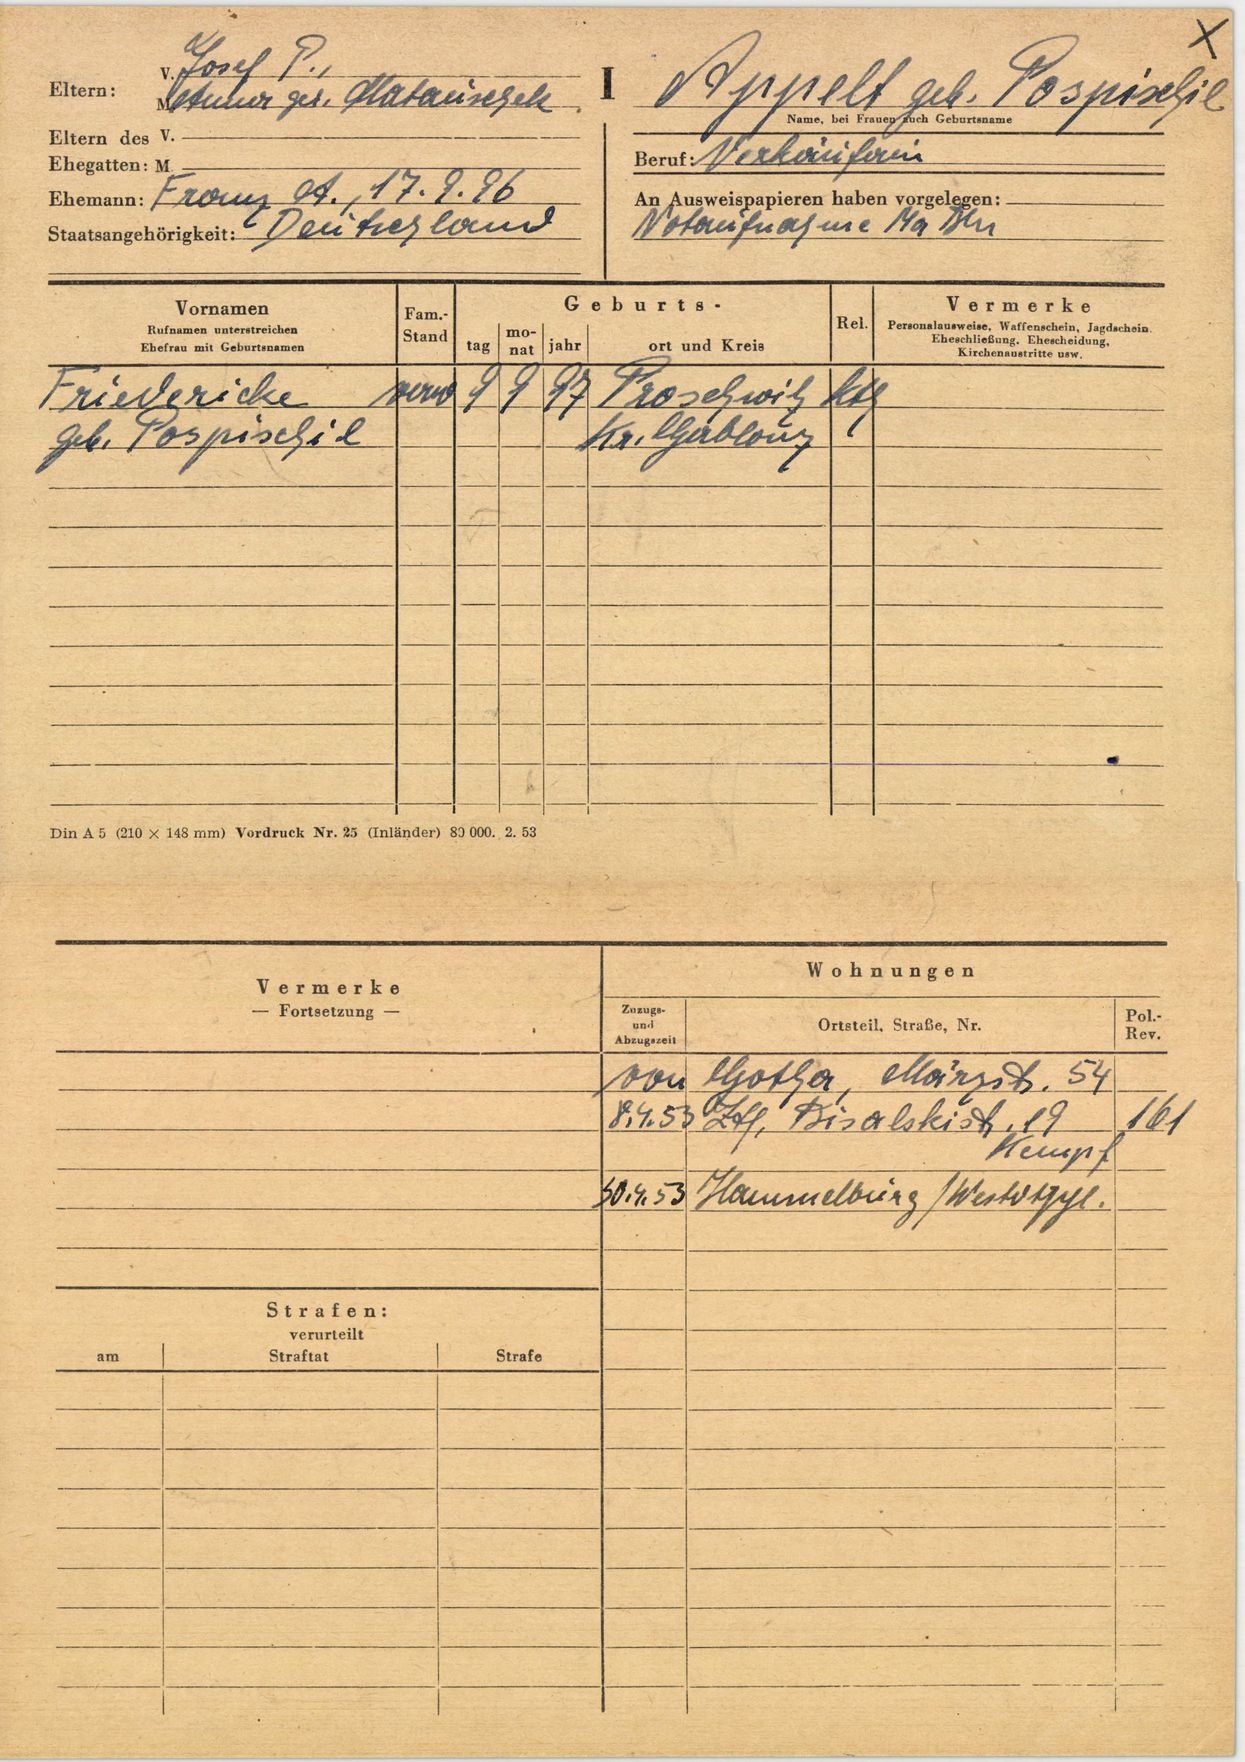
Appelt geb. Pospischil